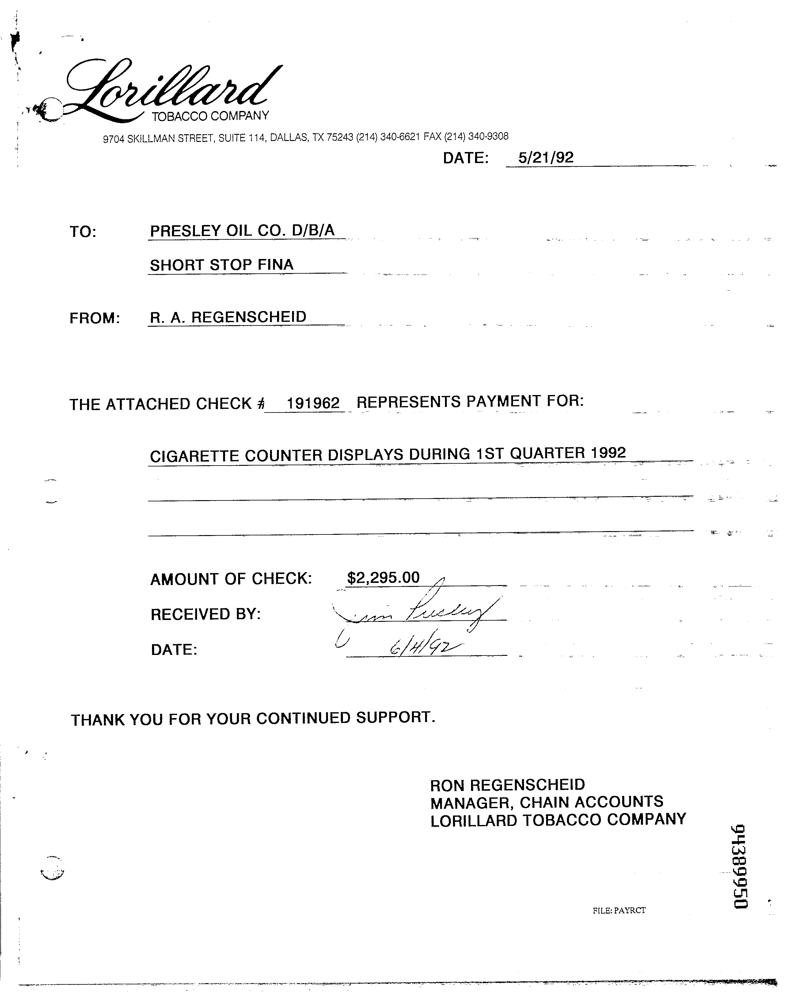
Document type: Invoice